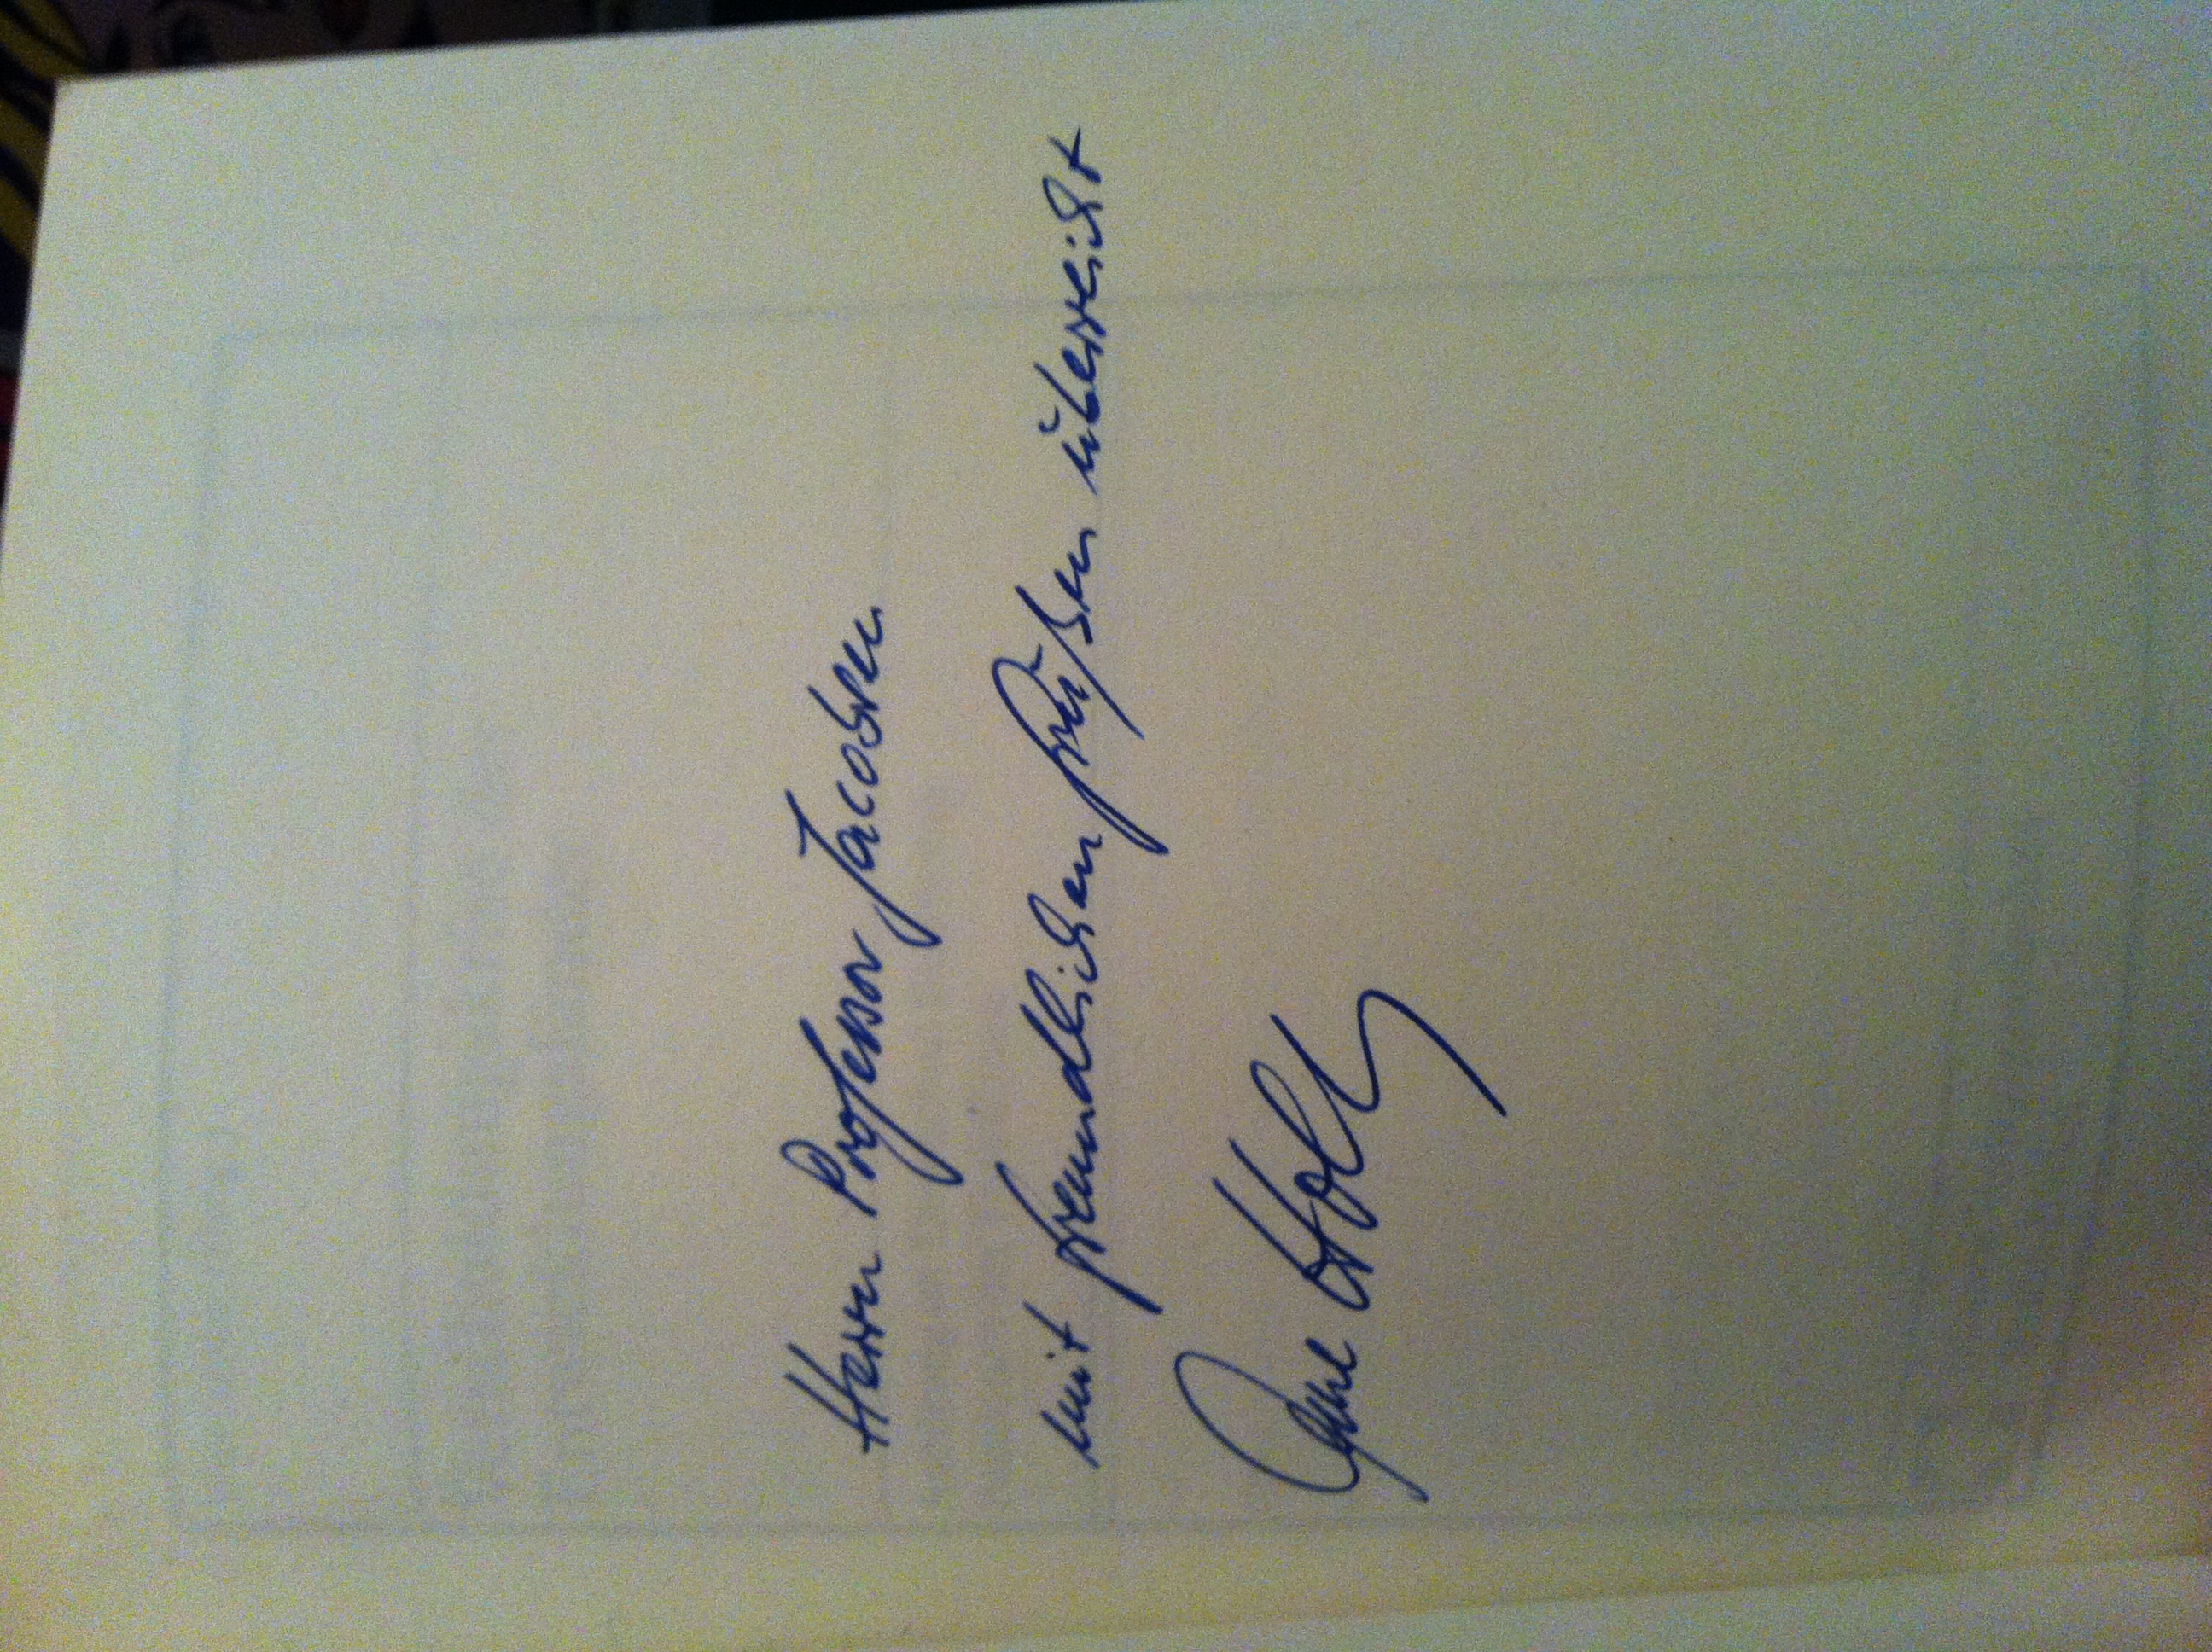
Signature of: uwe holtz